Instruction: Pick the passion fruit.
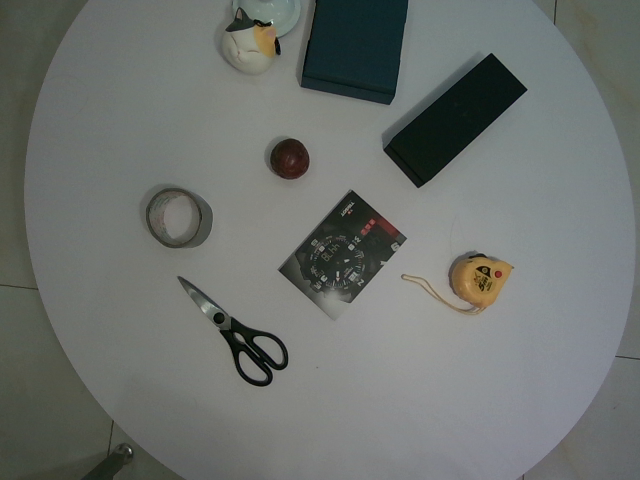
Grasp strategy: vertical